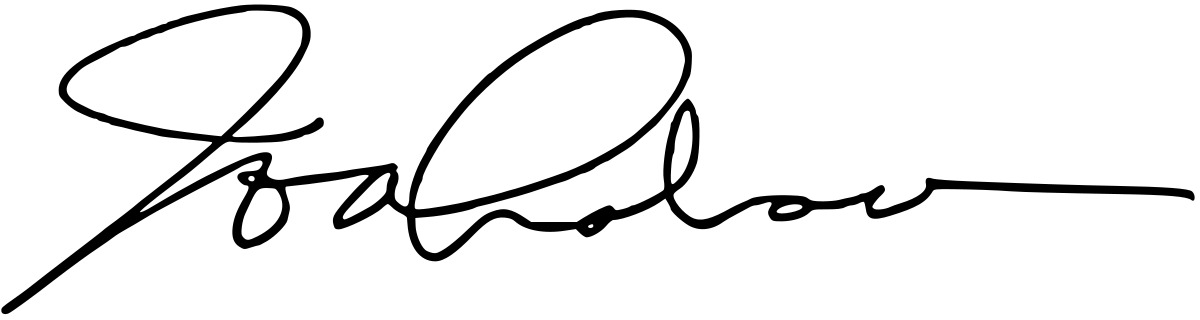
Signature of: joan armatrading